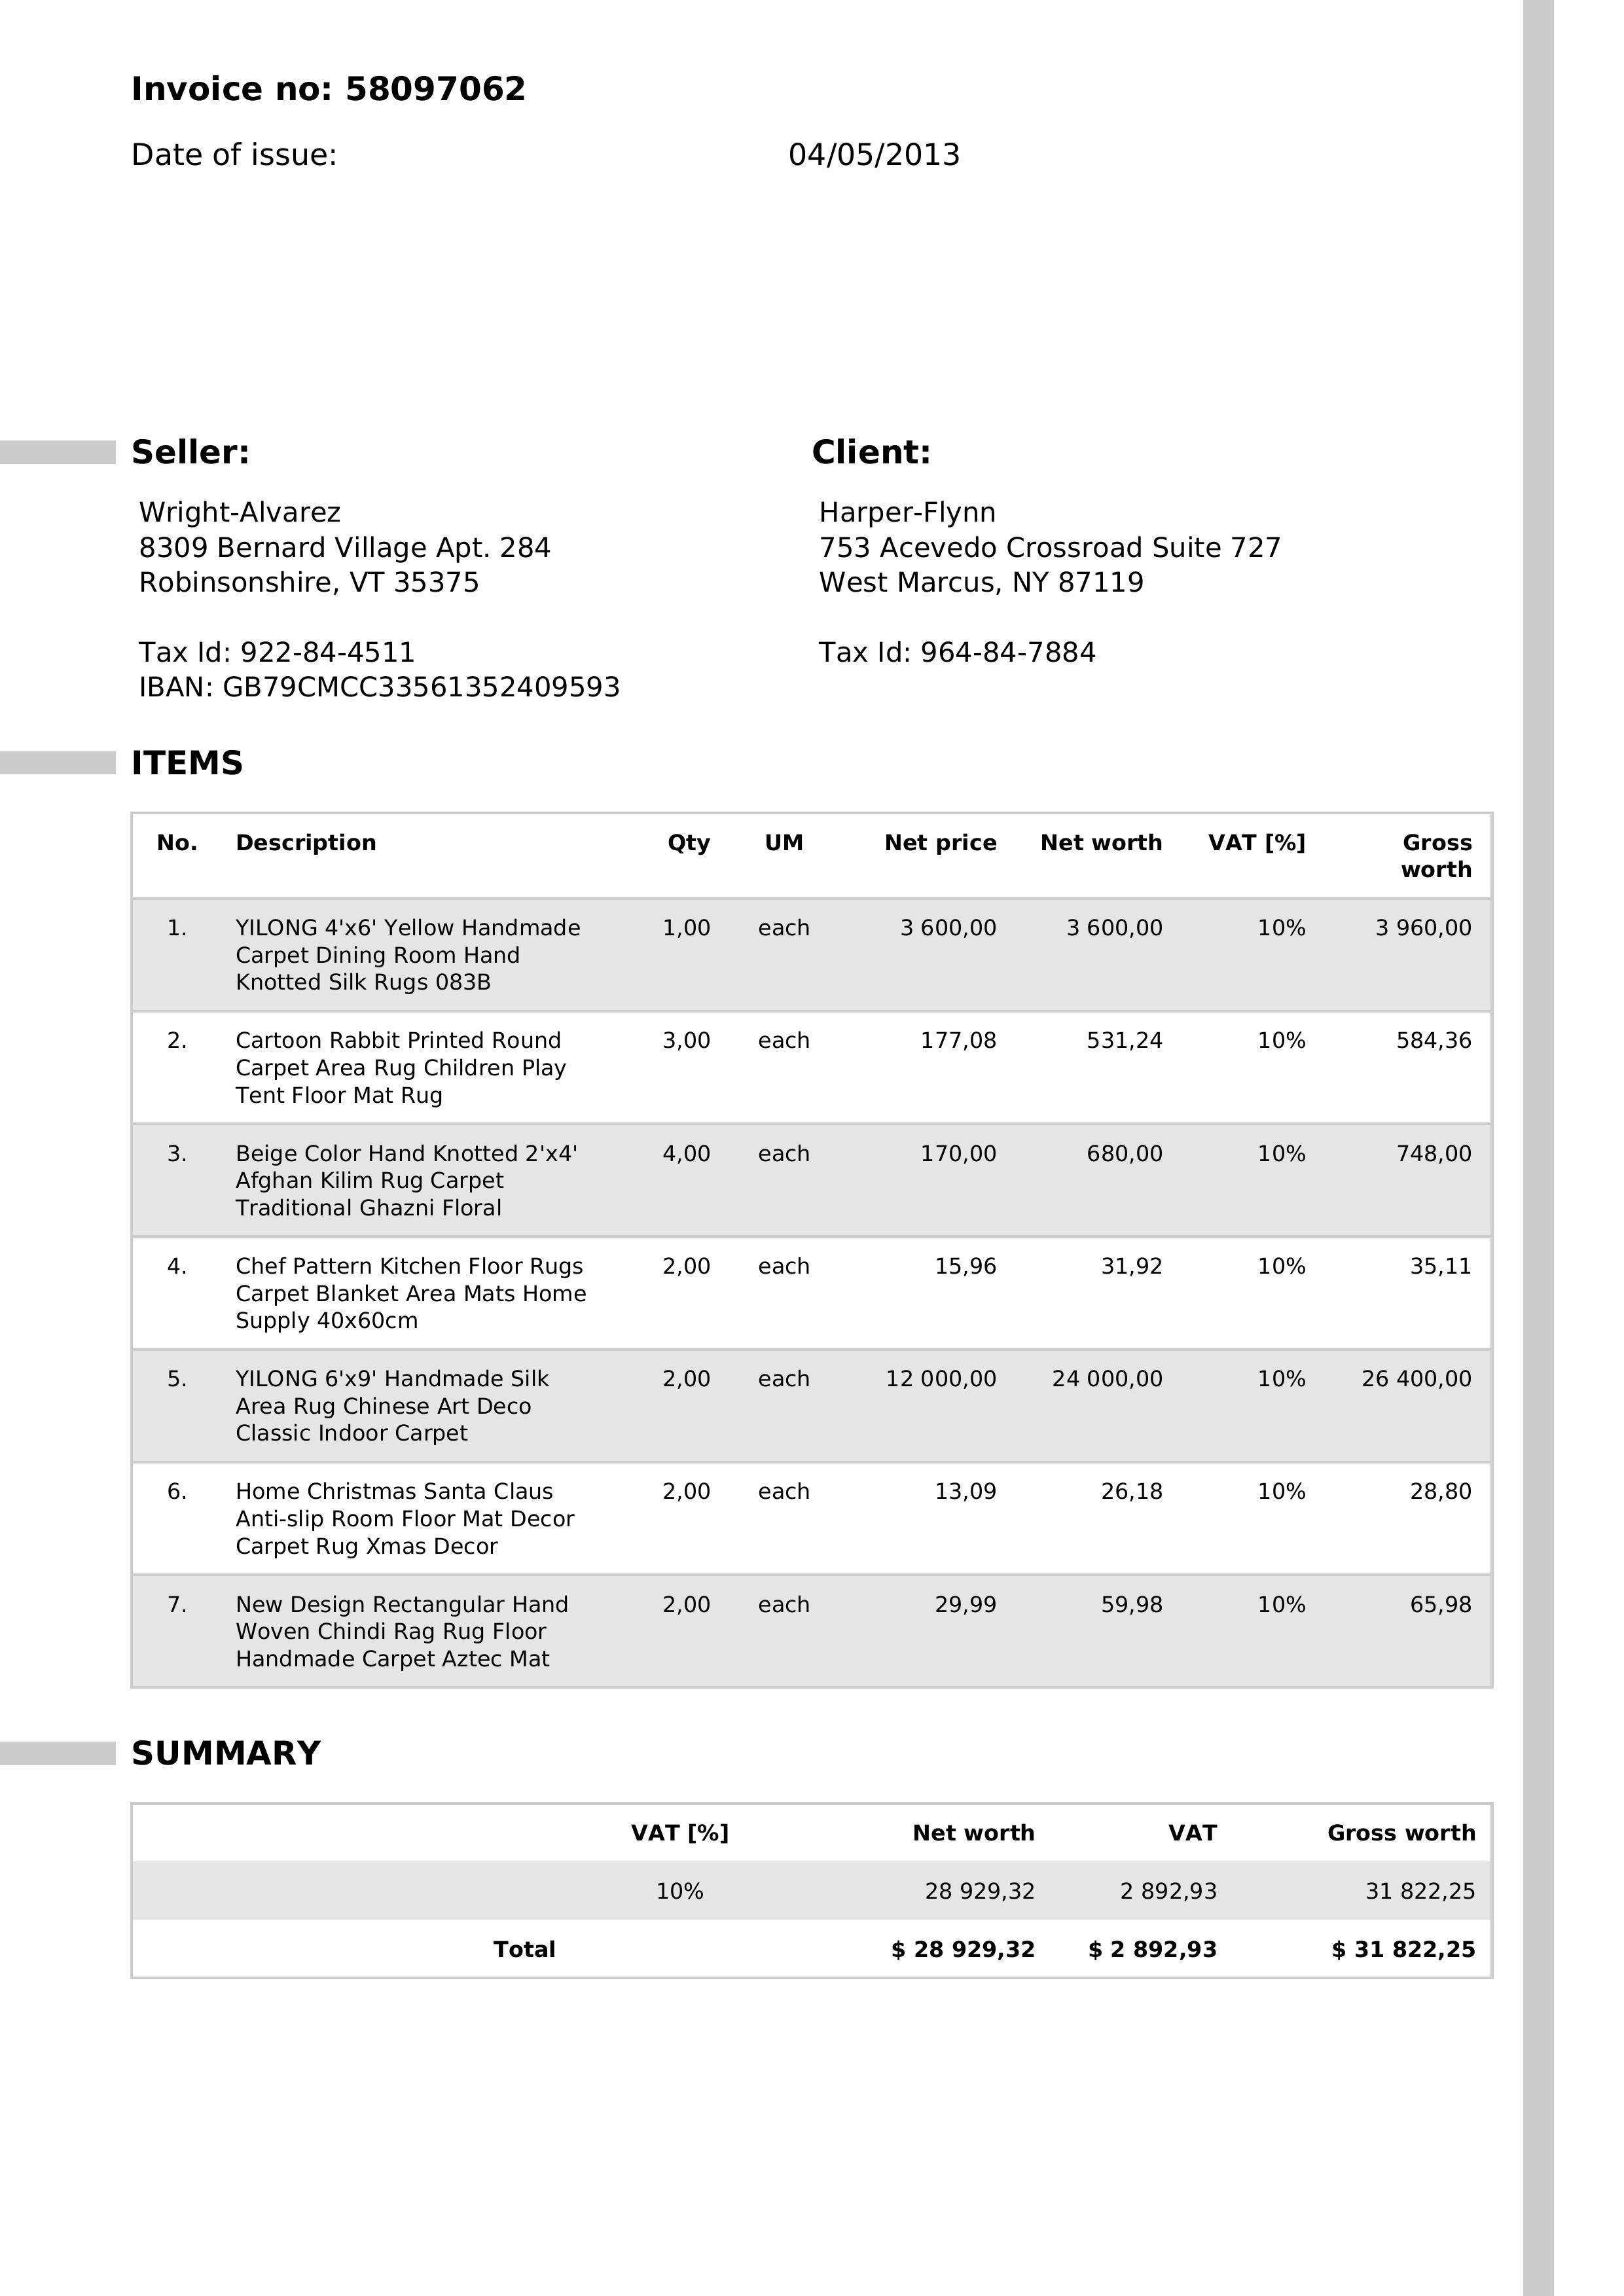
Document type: Invoice